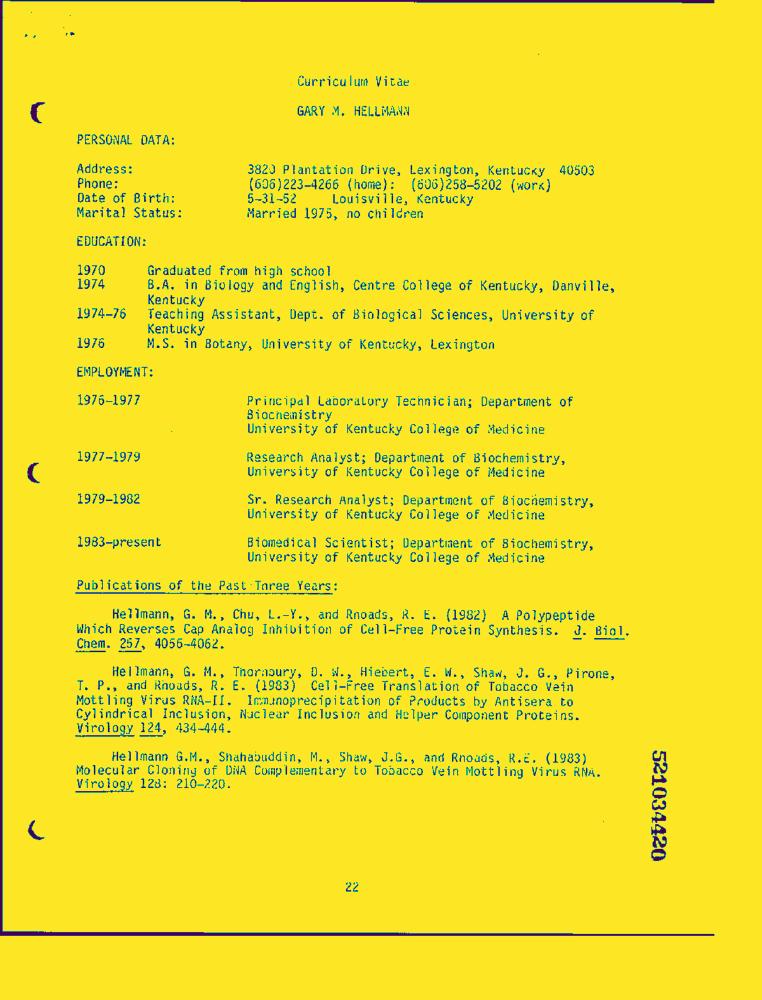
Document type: Resume-Doc